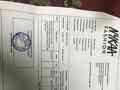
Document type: Invoice